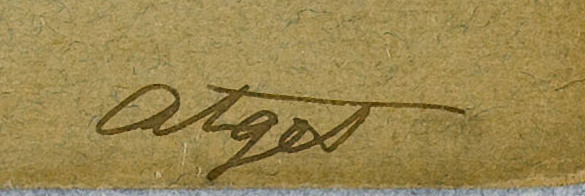
Signature of: eugène atget